Question: How is the history relevant to the case?
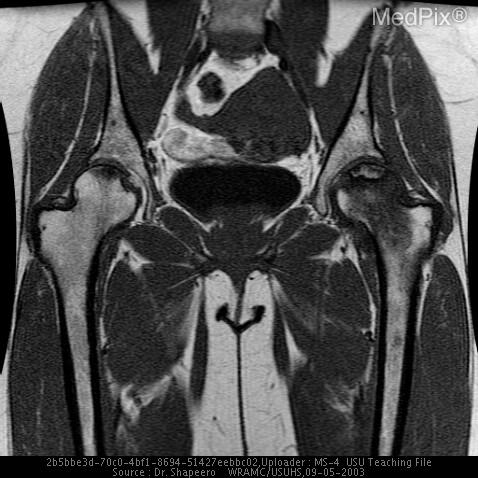
Answer: The patient's history of 27 y.o. woman presents with L hip/groin that is exacerbated by activity and gradually worsening over several months but more so over last 2 weeks; denies red/hot/swollen L hip, trauma, recent increases in activity level, pain worse at night, recent illness, fevers/ chills/night sweats, new sexual contacts, or vesicular rash. She has a history of SLE and corticosteroid use. is key in understanding the case.